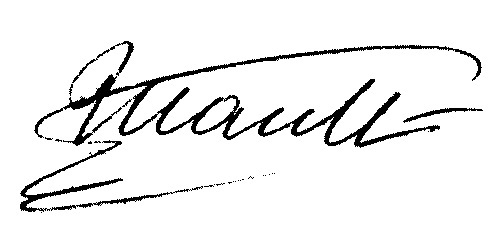
Signature of: joseph golven tuault de la bouverie